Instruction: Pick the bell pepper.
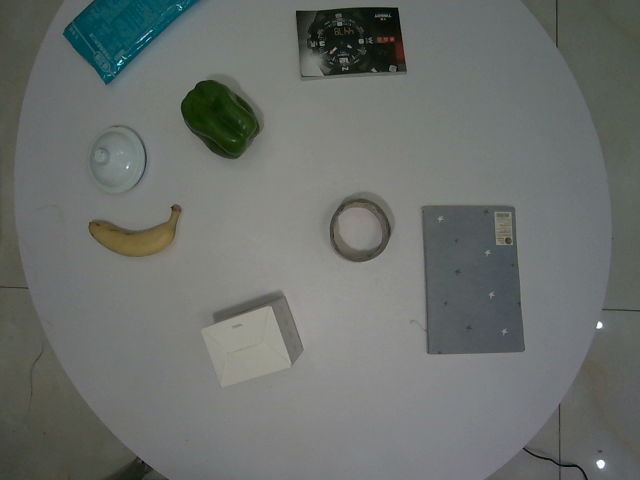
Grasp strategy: vertical